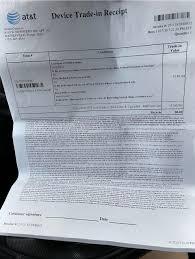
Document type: Invoice